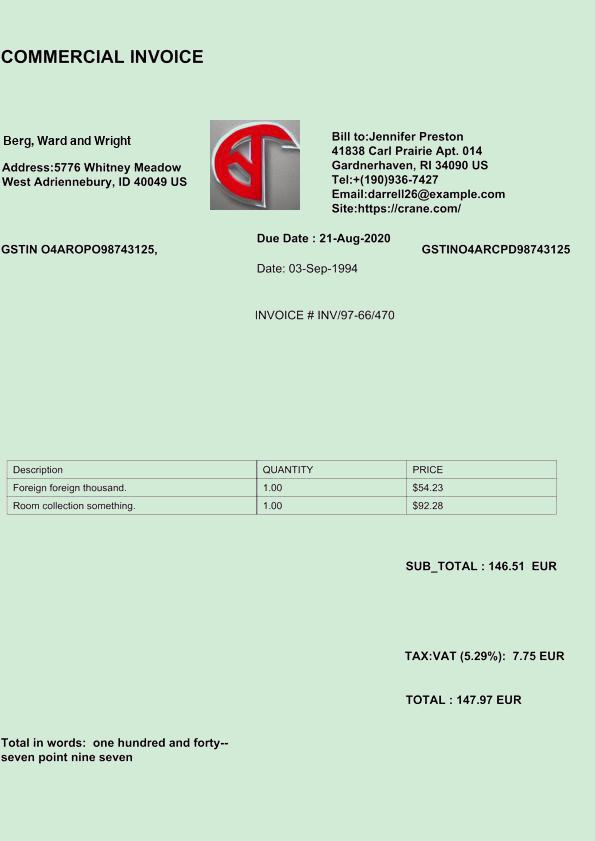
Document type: Invoice